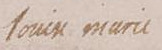
Signature of: princess louise marie of france